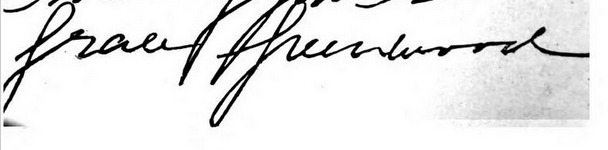
Signature of: sara jane lippincott